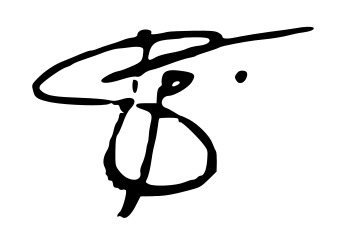
Signature of: ioannis gryparis